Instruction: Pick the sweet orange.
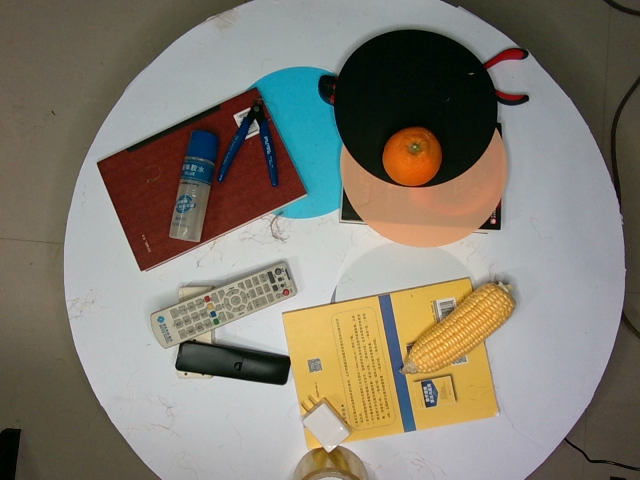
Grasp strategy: vertical